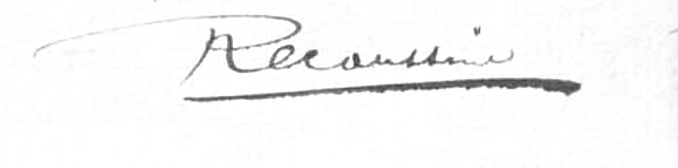
Signature of: fernand recoussine